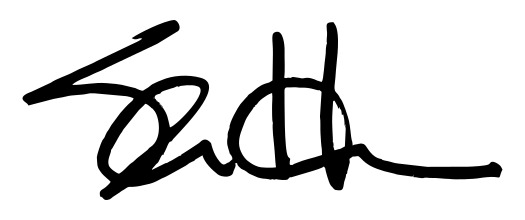
Signature of: sam harris